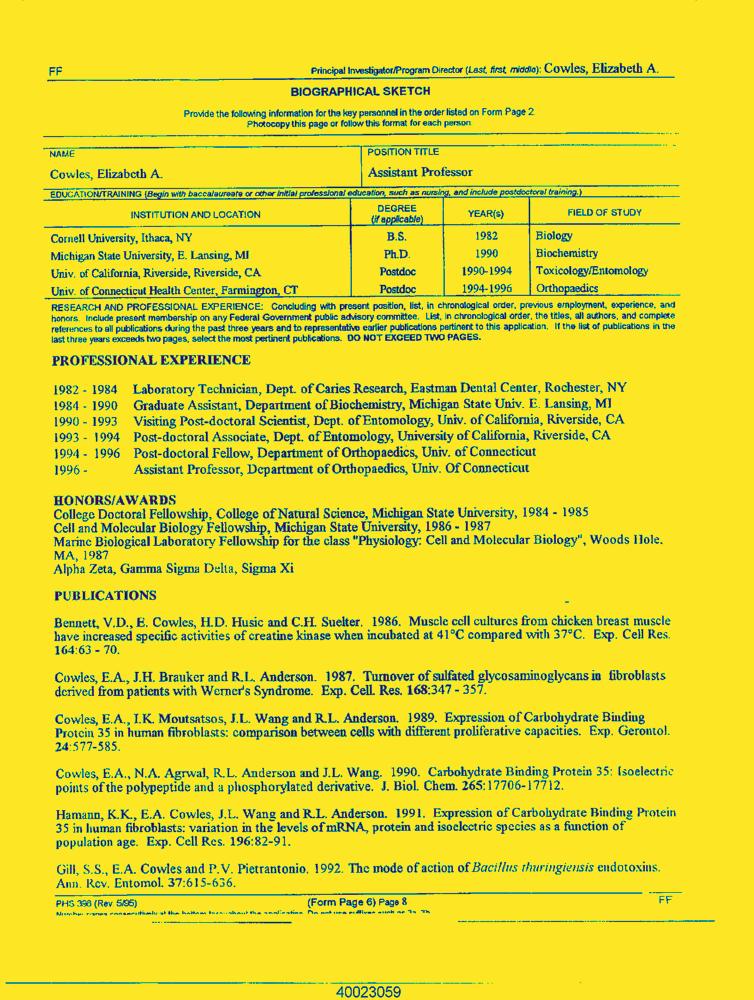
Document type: Resume-Doc